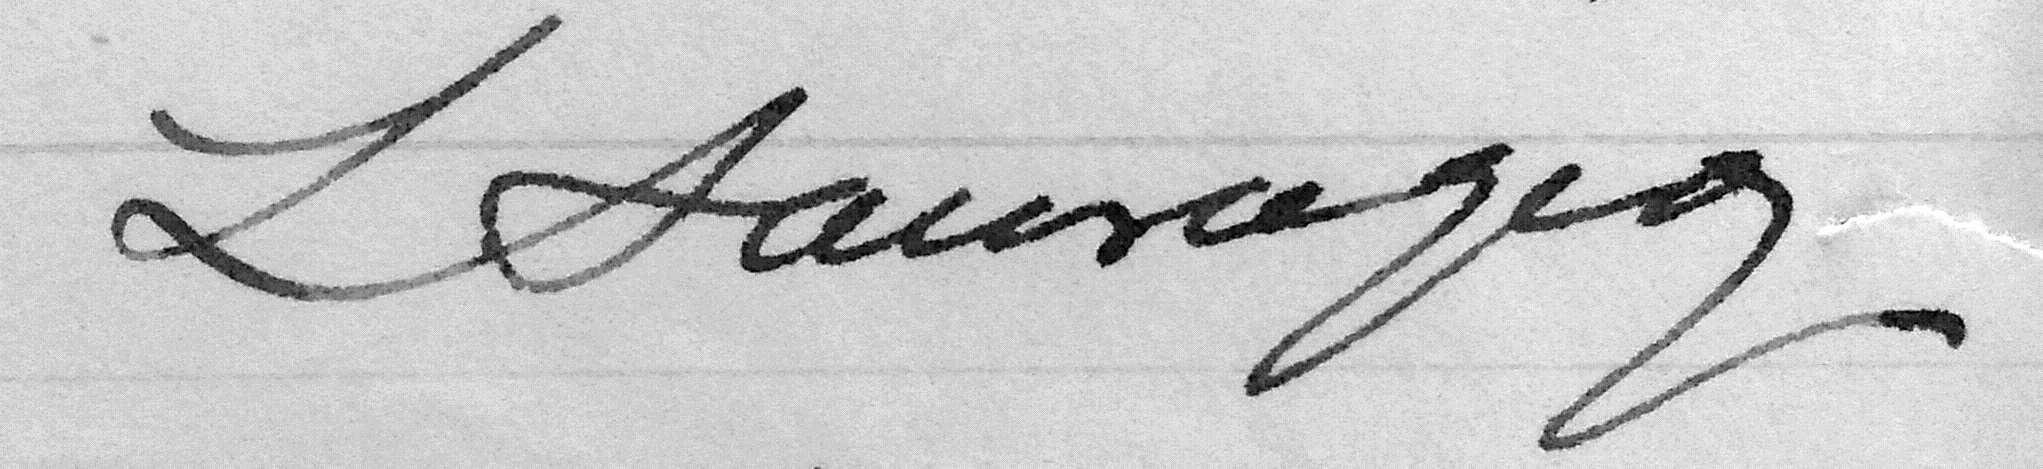
Signature of: louis sauvageot